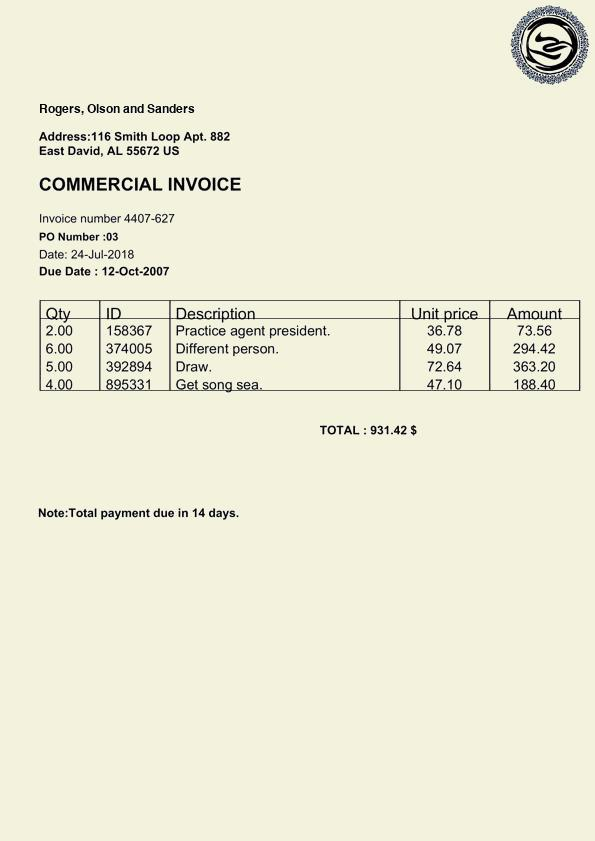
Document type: Invoice